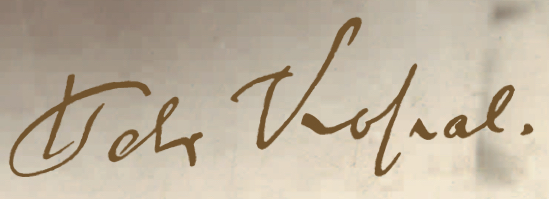
Signature of: petr kopal